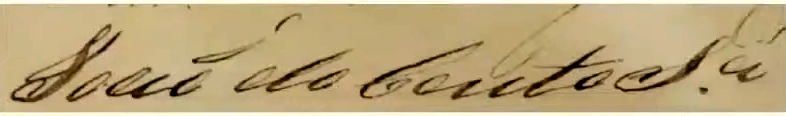
Signature of: joão do couto silva